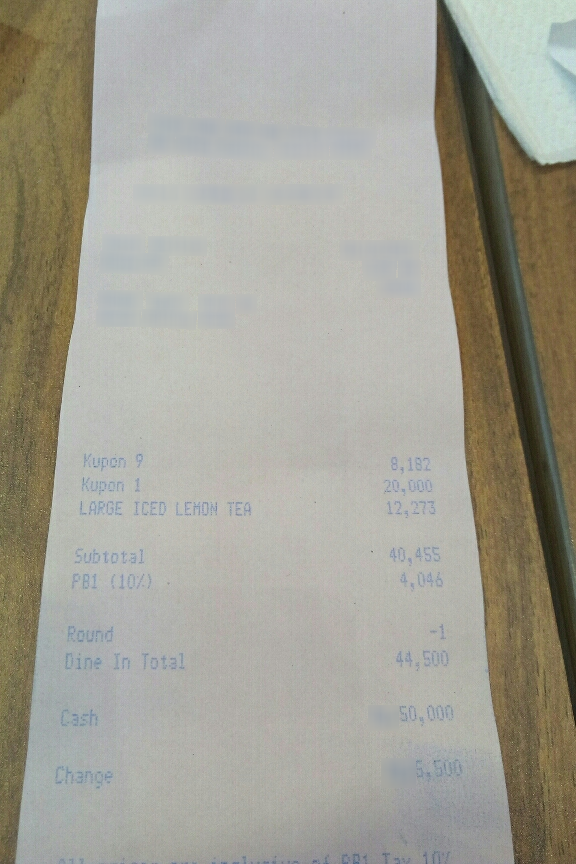
Extraction:
receipt: line_items: name: Kupon 9
price: 8,182
name: Kupon 1
price: 20,000
name: LARGE ICED LEMON TEA
price: 12,273
subtotal: 40,455
tax: 4,046
total: 44,500